Extract the amount written in words, the amount in digits, the name of the payee, the date on the cheque, and the bank's name from the image.
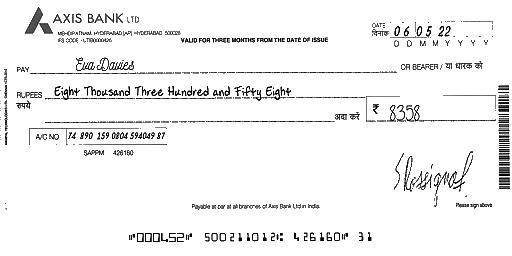
amt_in_words: Eight Thousand Three Hundred and Fifty Eight
amt_in_figures: 8358
payee_name: Eva Davies
bank_name: AXIS BANK
cheque_date: 06/05/22